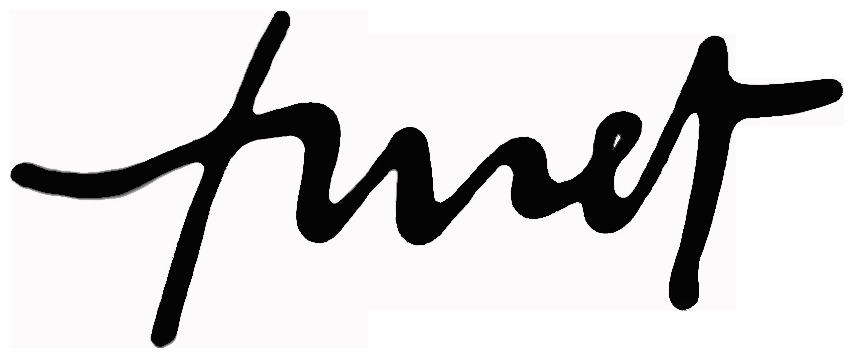
Signature of: joan tuset i suau